Question: What was observed in the imaging?
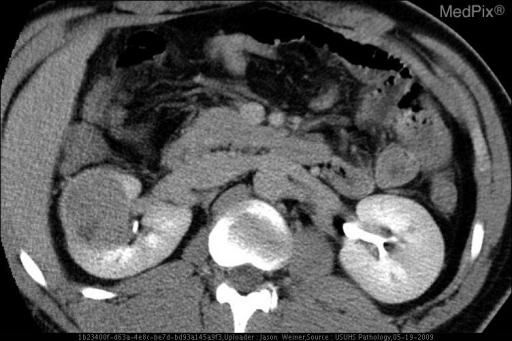
Answer: The imaging shows Figure 1. Axial image from a contrast enhanced CT scan shows a heterogenous solid mass within the right kidney.

Figure 2.  Nephrectomy specimen demonstrates a well-circumscribed mass in the upper pole of the kidney.

Figure 3.  Histological examination of the mass demonstrates cuboidal cellls intermixed with foam cells in a papillary configuration. Axial image from a contrast enhanced CT scan shows a heterogenous solid mass within the right kidney..